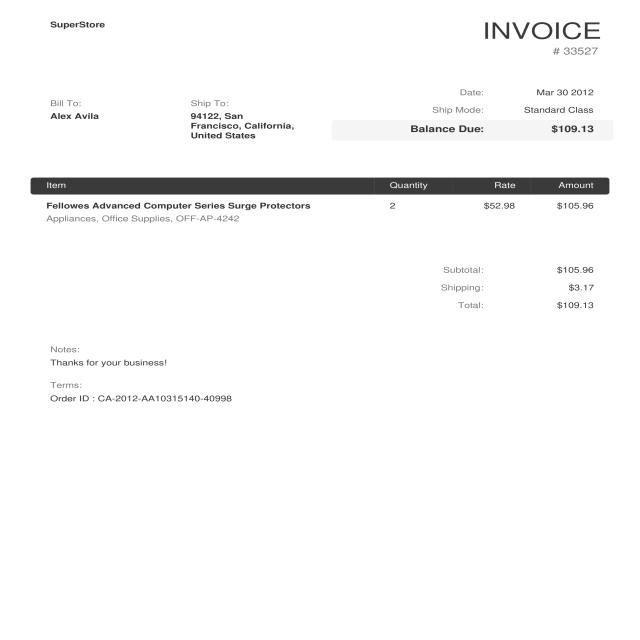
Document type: Invoice